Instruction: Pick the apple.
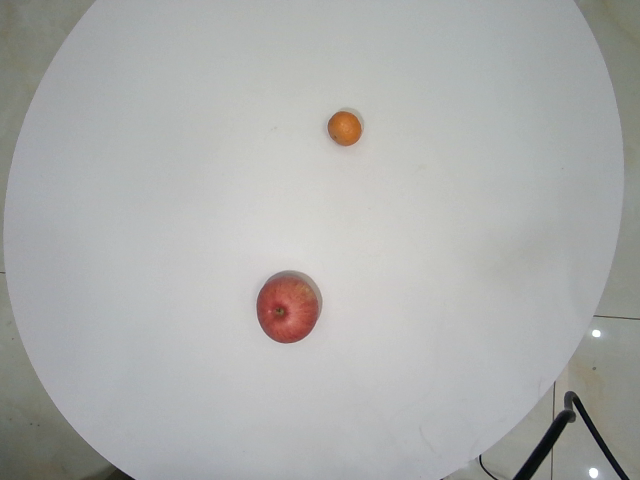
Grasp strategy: vertical